Question: What is the address or location of the property listed in the document?
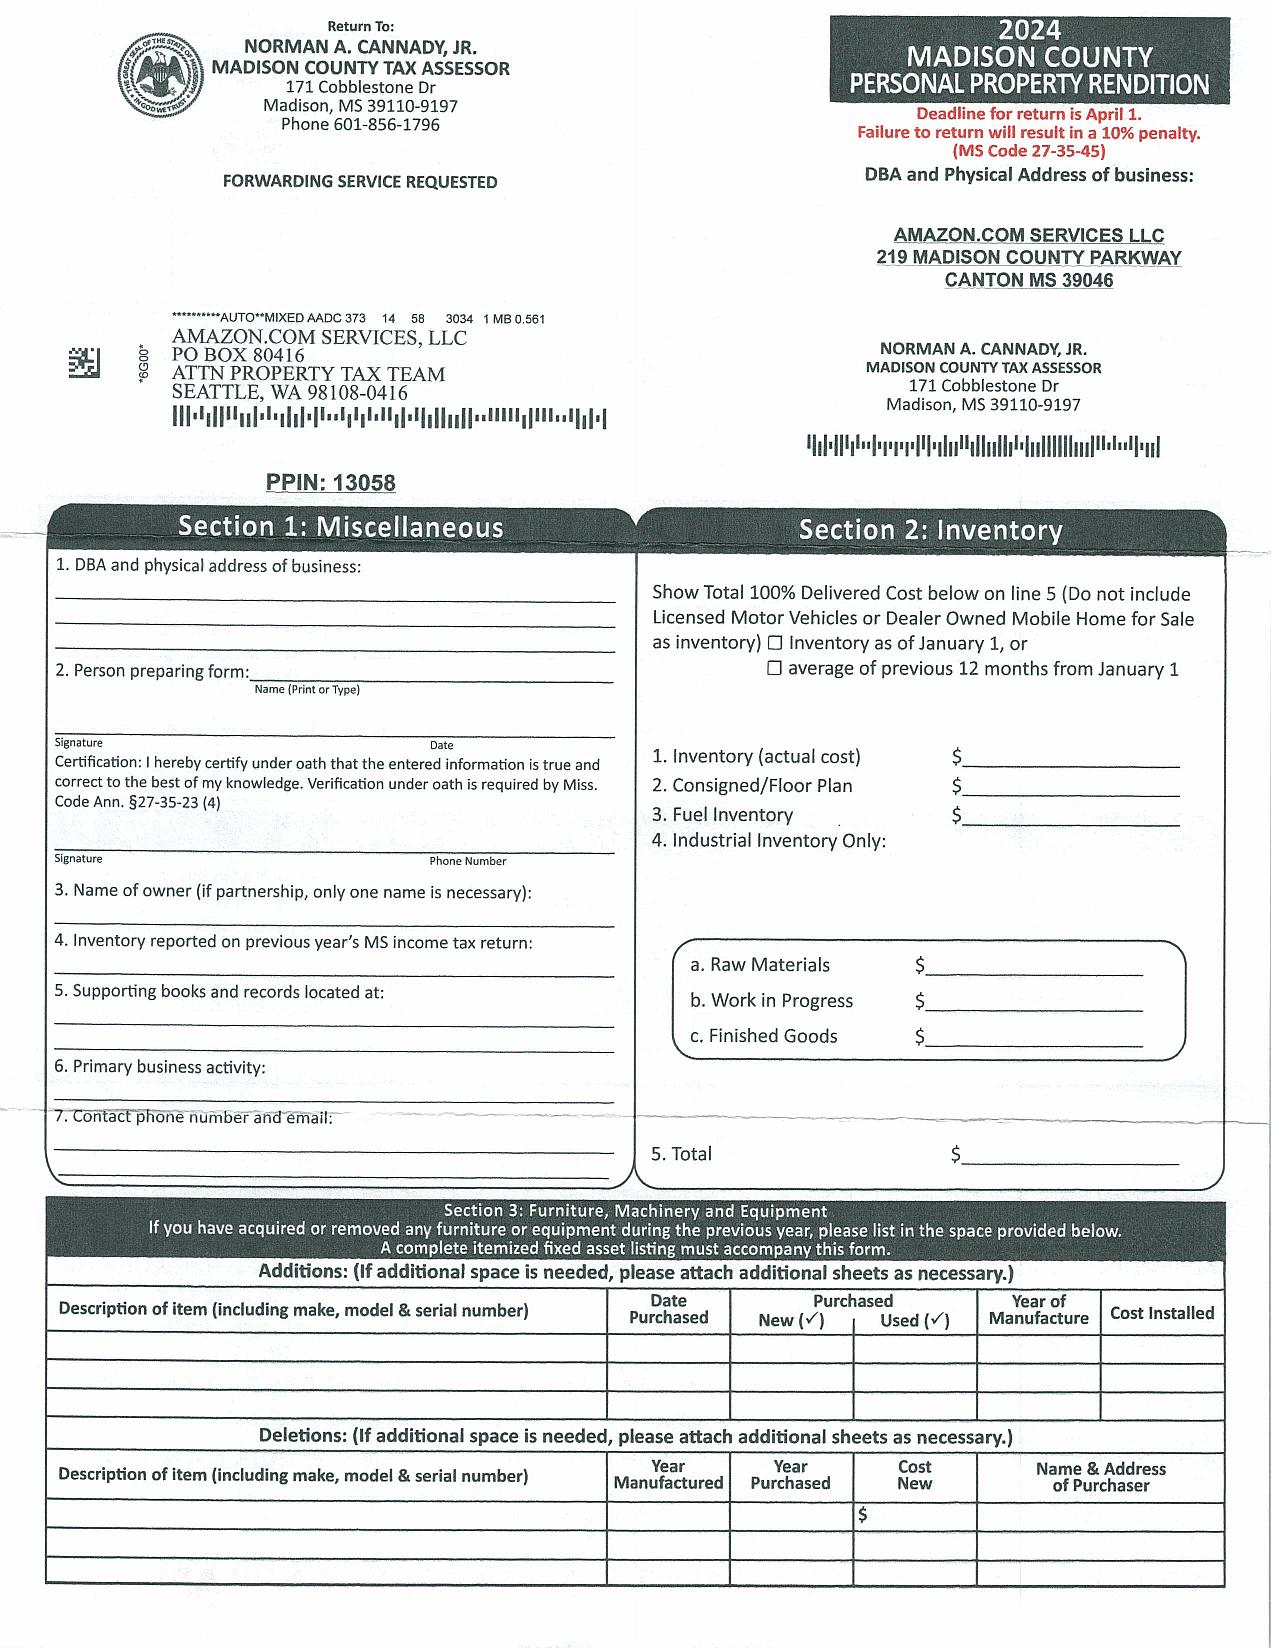
Answer: "AMAZON.COM SERVICES LLC 219 MADISON COUNTY PARKWAY CANTON MS 39046"